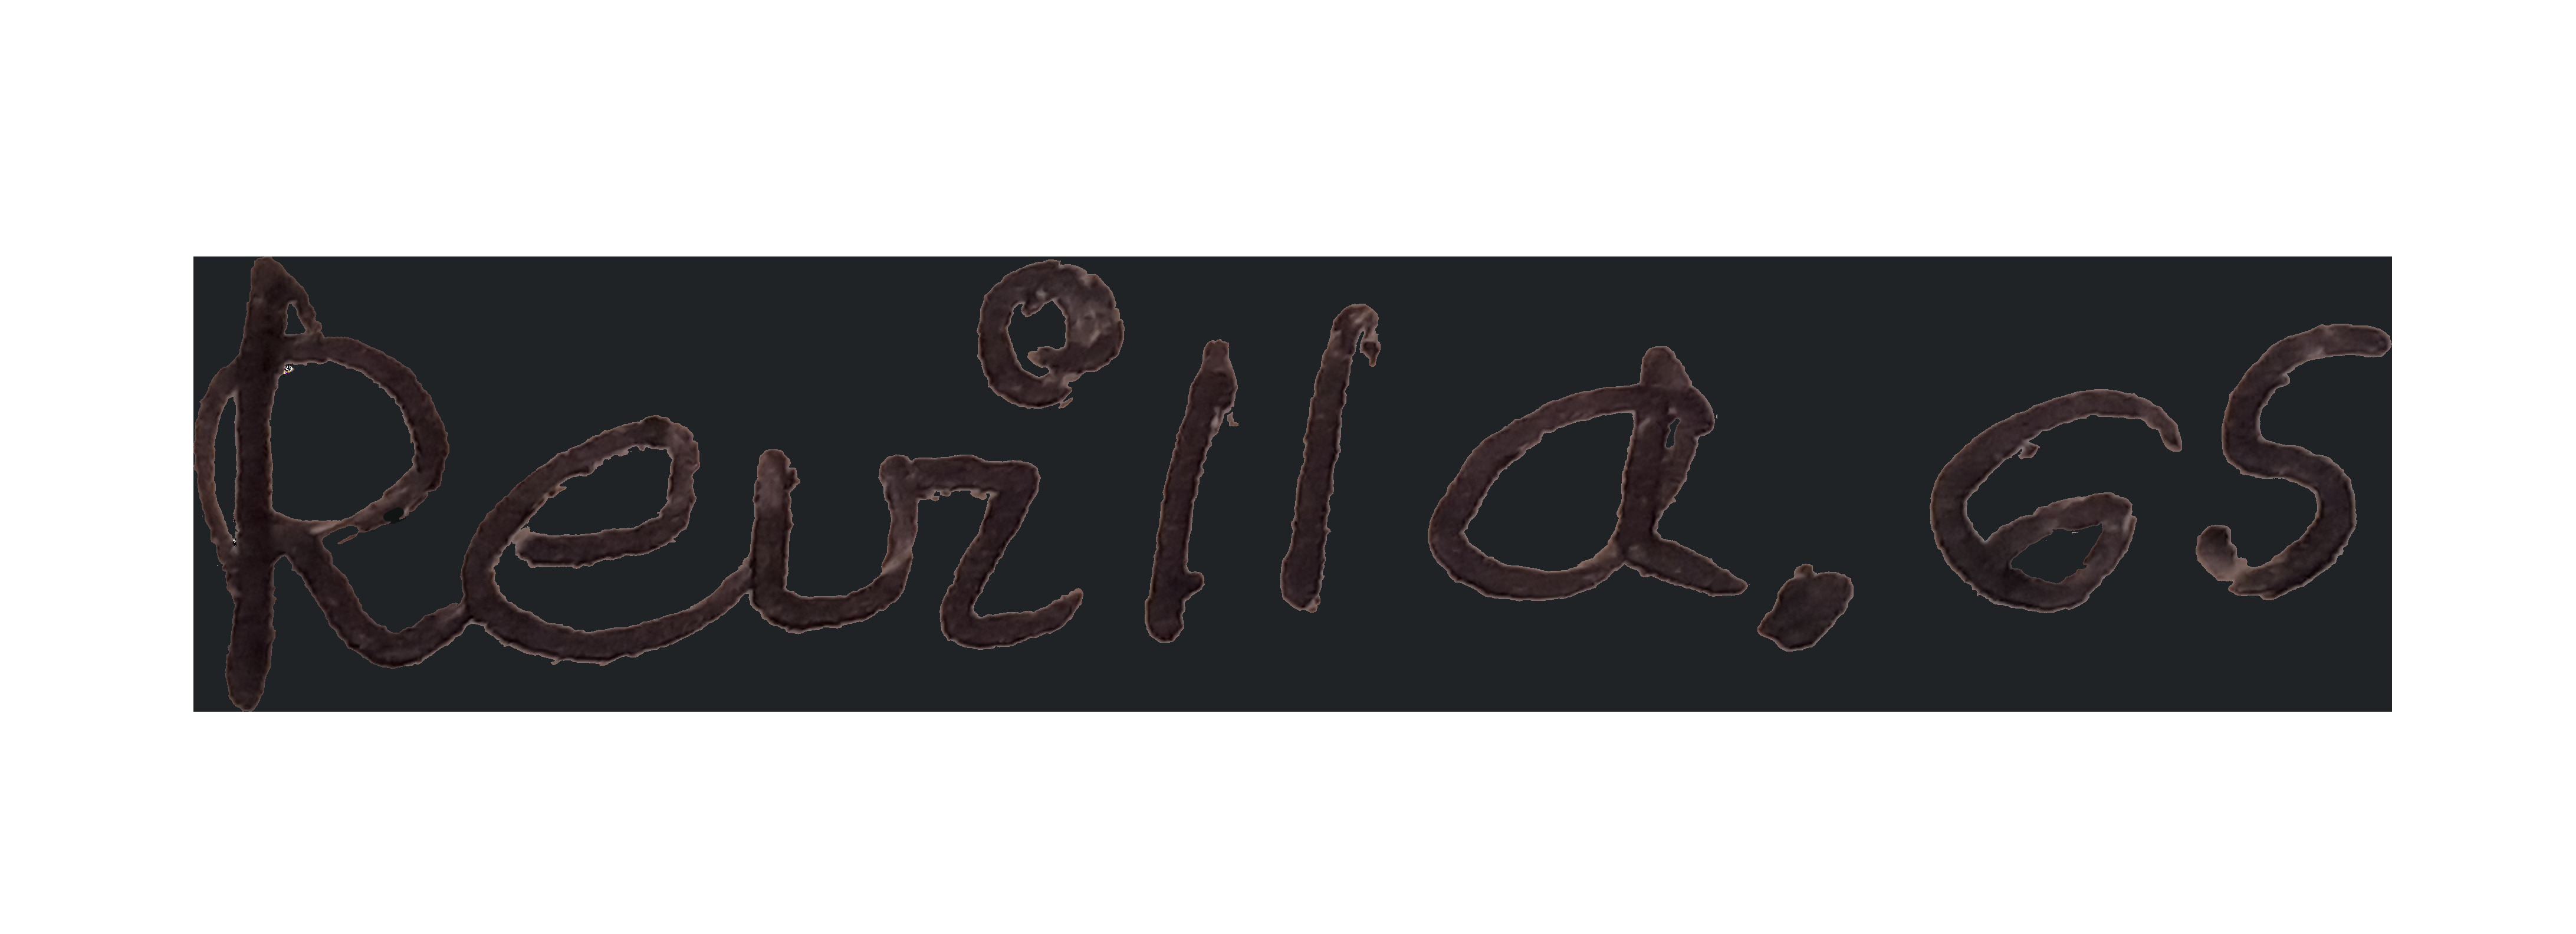
Signature of: manolo revilla